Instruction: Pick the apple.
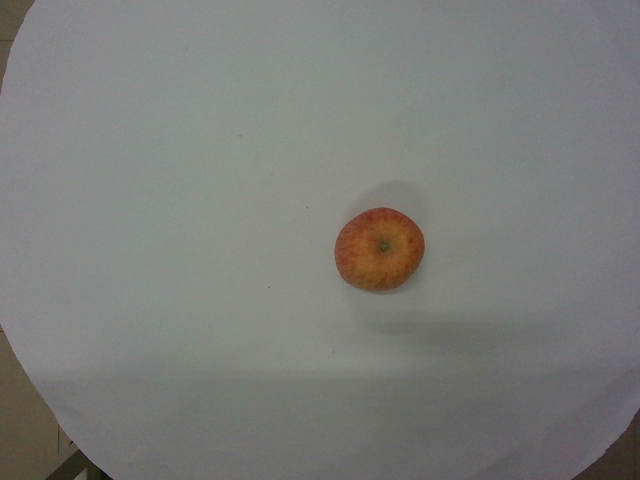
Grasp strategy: vertical